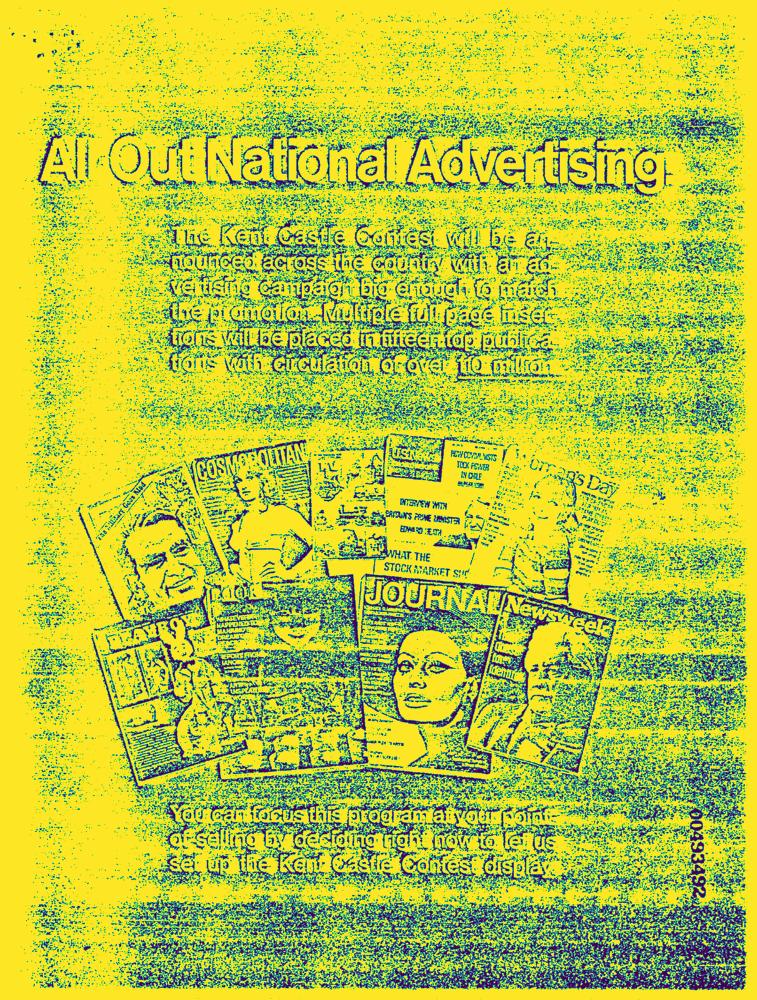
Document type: AD